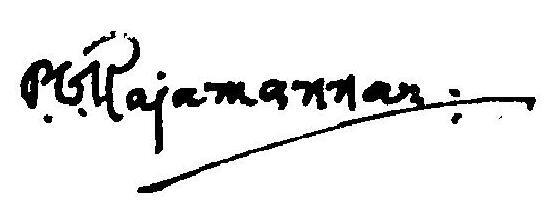
Signature of: p v rajamannar